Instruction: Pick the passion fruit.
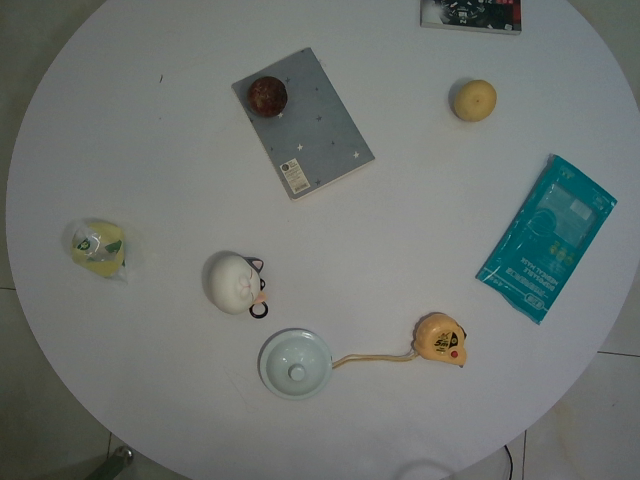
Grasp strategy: vertical